Question: What are the imaging findings?
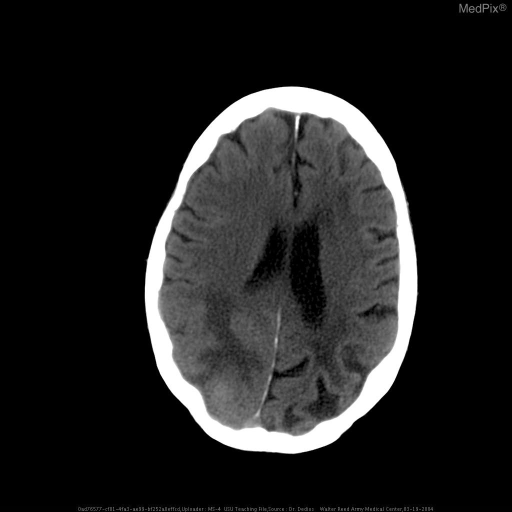
Answer: The imaging shows Parenchymal hematoma, right occipital lobe
Small amount of ventricular blood A single, large intraparenchymal hemorrhage is present within the right occipital lobe measuring 3x2cm with adjacent edema.  There is mild mass effect.  Blood is also seen within the posterior horn of the right lateral ventricle.  A small amount of blood is seen within the posterior falx.  The right lateral ventricle is smaller than the left side.  The sulci, on the right posterior region, is effaced.  The left side appears grossly unremarkable.  Minimal opacification of the right sphenioid sinus is present.  Mastoids appear well aerated.  The rest of the findings appear unremarkable..